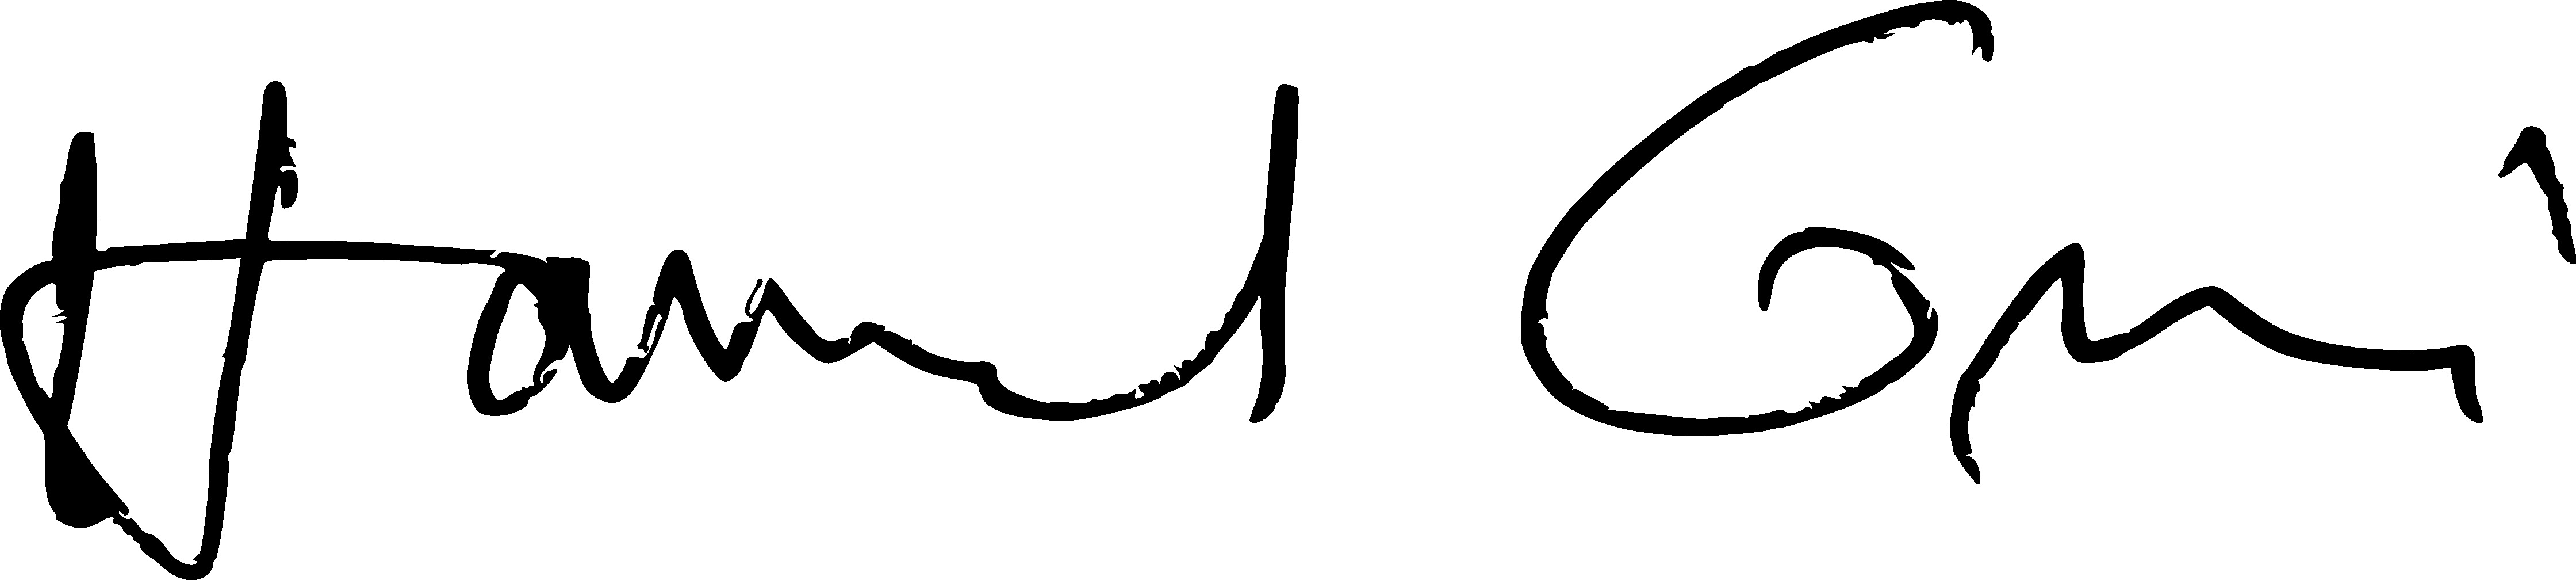
Signature of: hamid grine